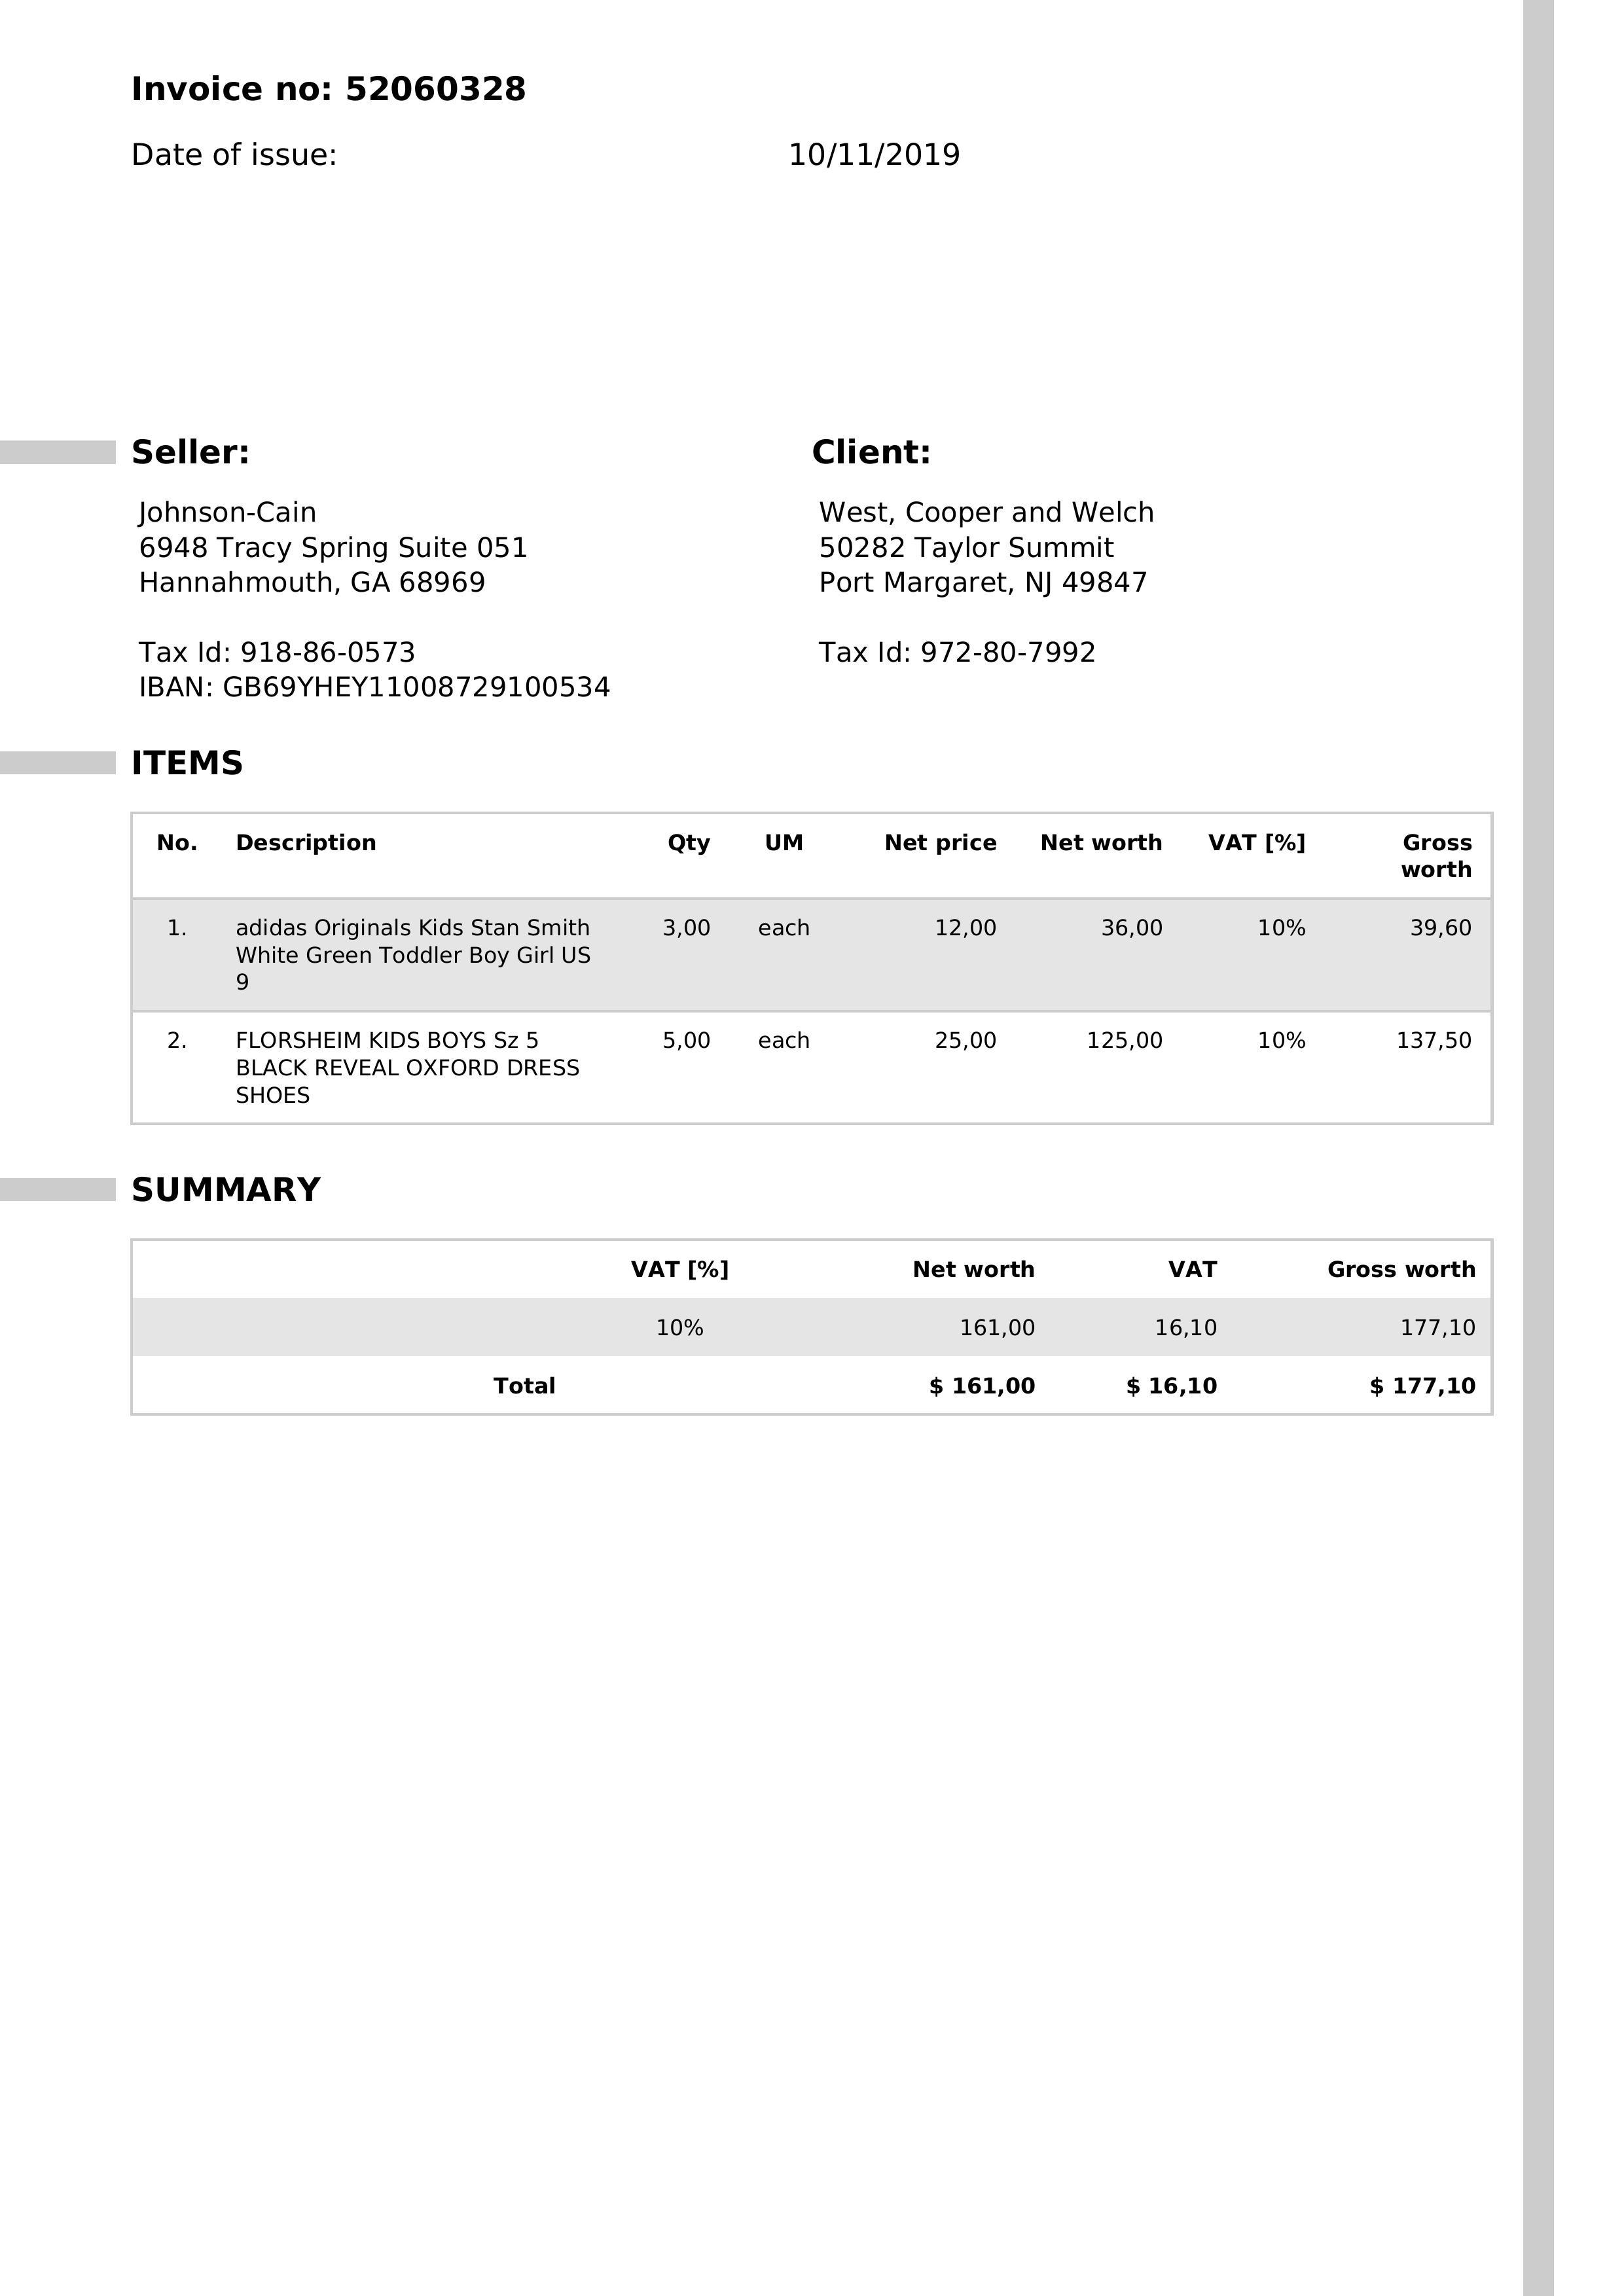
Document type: Invoice